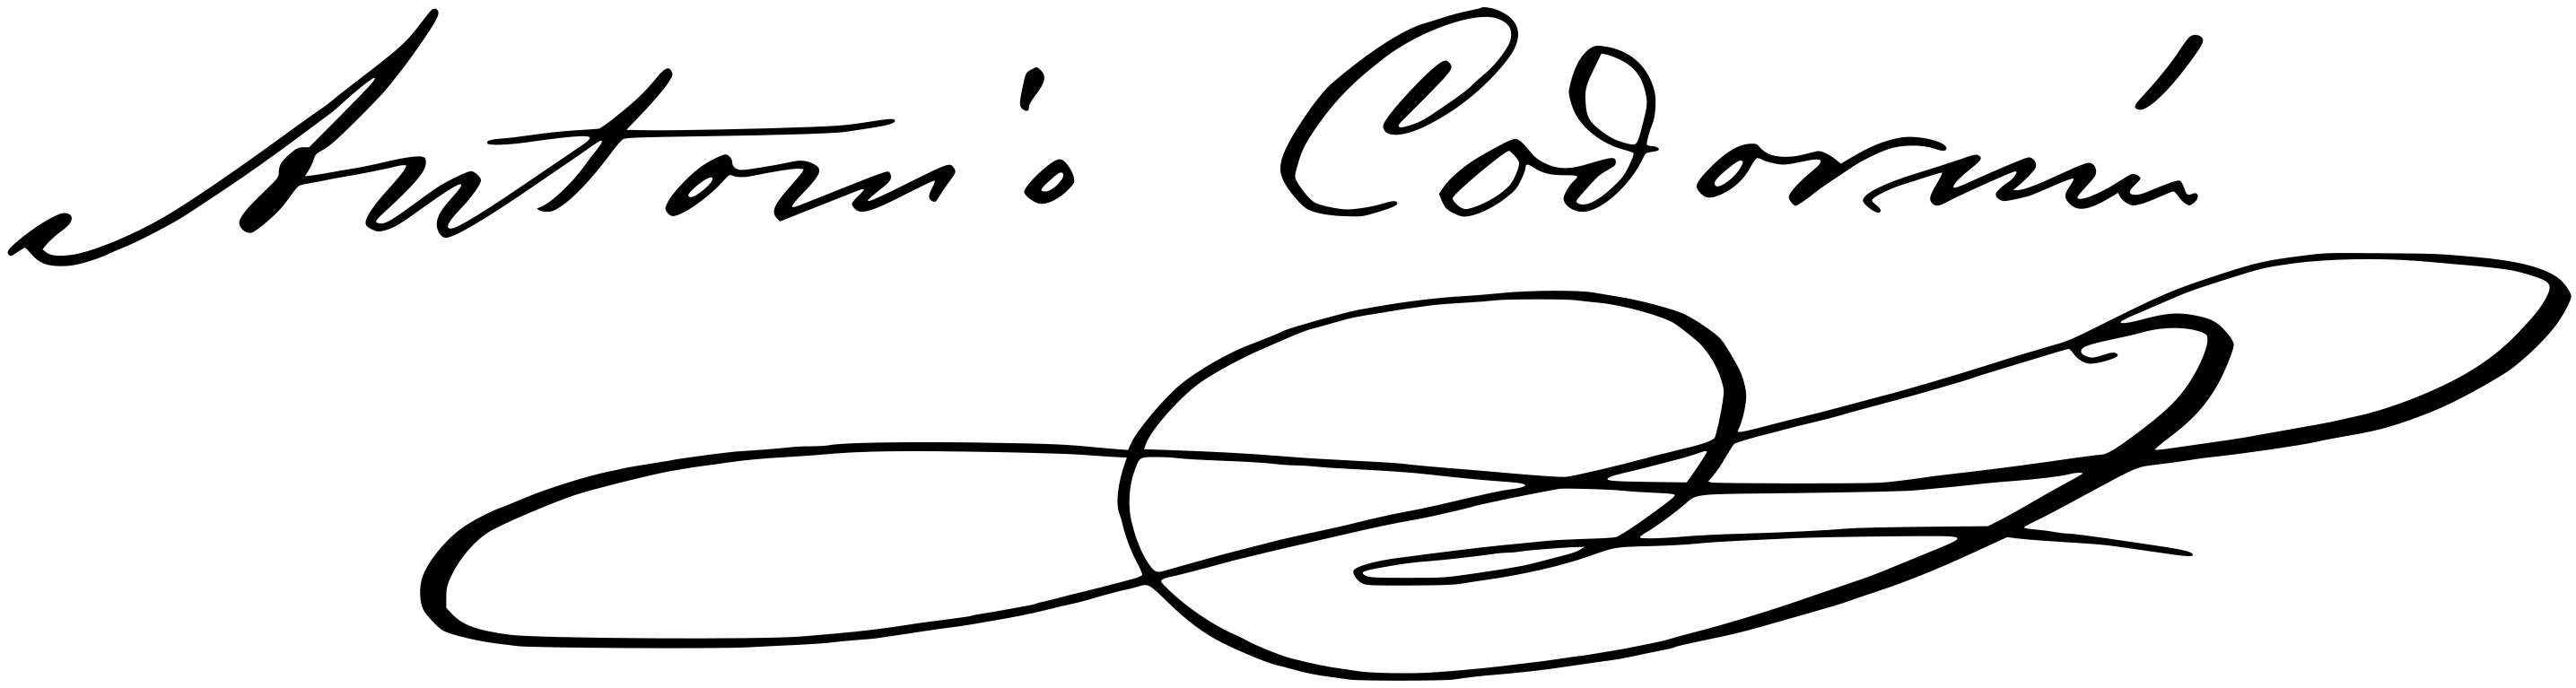
Signature of: antonio codorniú y nieto de samaniego